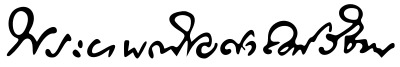
Signature of: phraya phanitchayasat wi than u phatthanaphaet